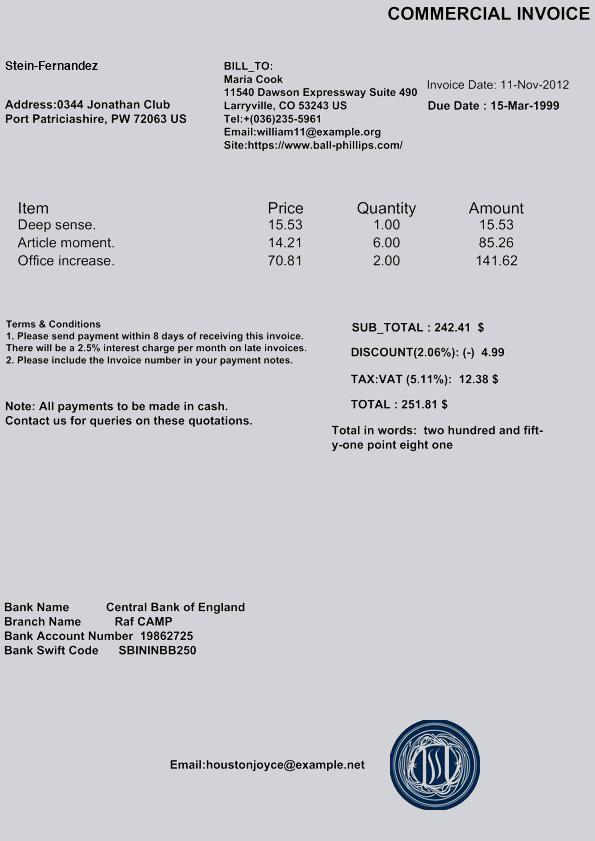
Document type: Invoice